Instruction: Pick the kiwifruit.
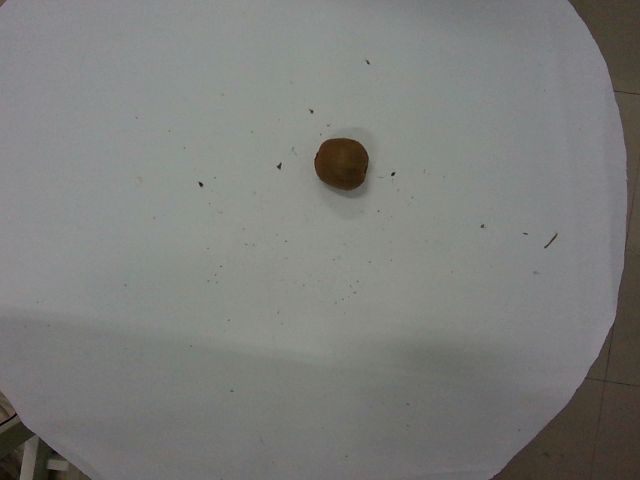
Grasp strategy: vertical